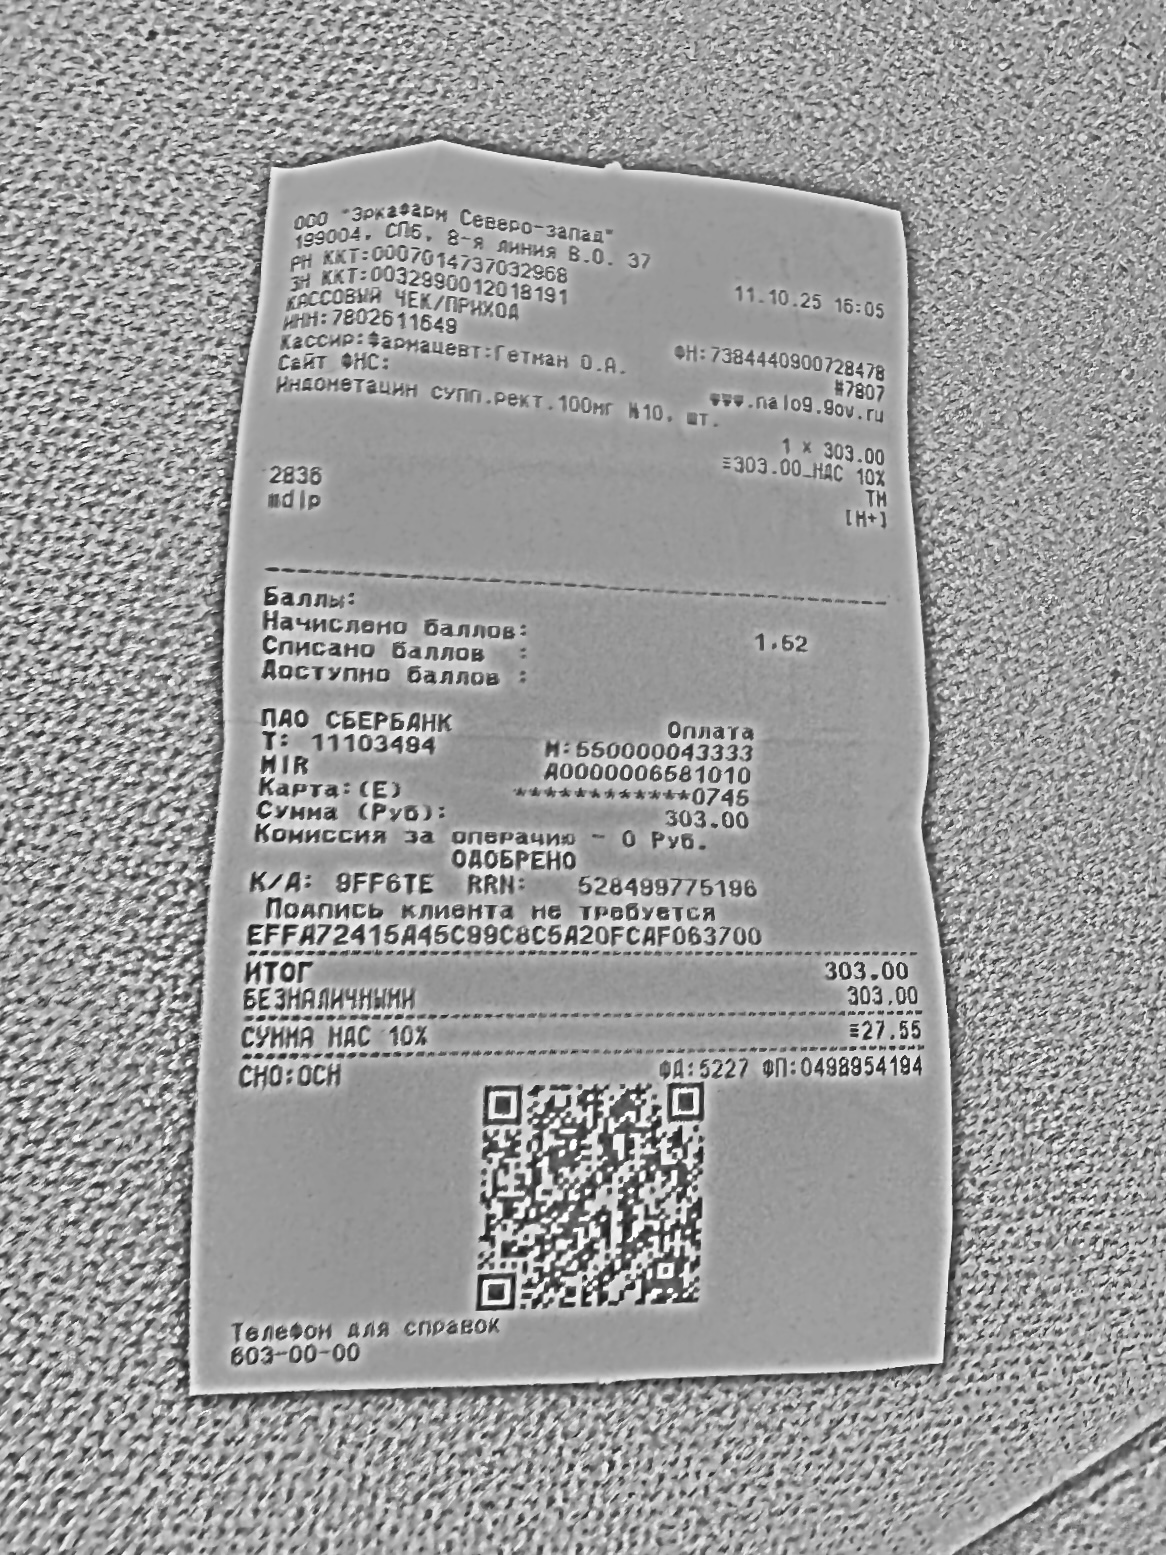
Продавец: ООО "Эркафарм Северо-запад"
ИНН: 7802611649
Дата: 11.10.25
Товары: Индометацин супп.рект.100мг №10. шт.
Количество: 1
Цена: 303.00
Сумма: 303.00
Итого: 303.00